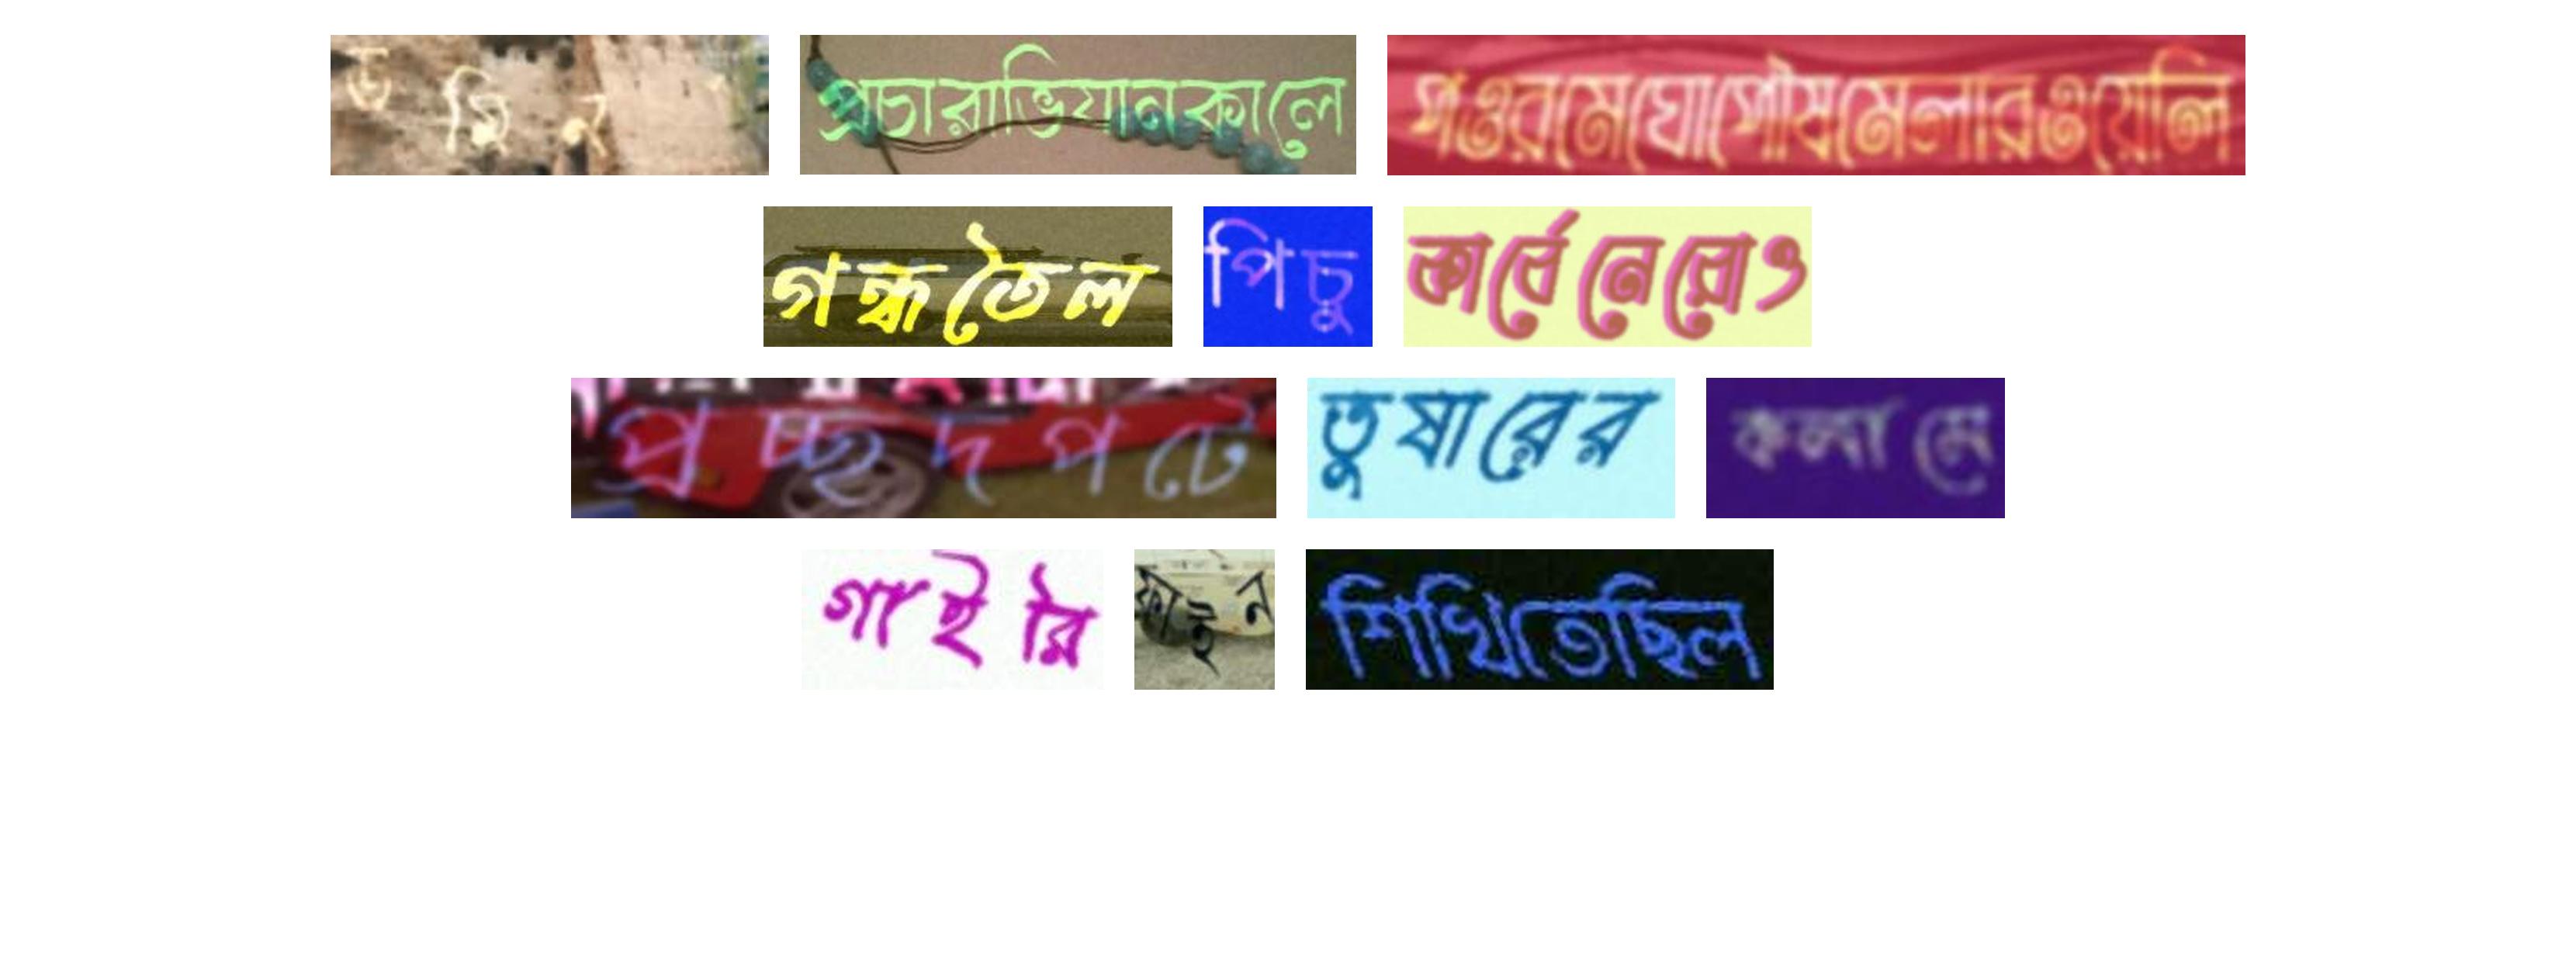
ডমিনক্স প্রচারাভিযানকালে পওরমেঘোপৌষমেলারওয়েলি
গন্ধতৈল পিচু কার্বেনেরোও
প্রচ্ছদপটে তুষারের কলামে
গাইরি ফাইন শিখিতেছিল